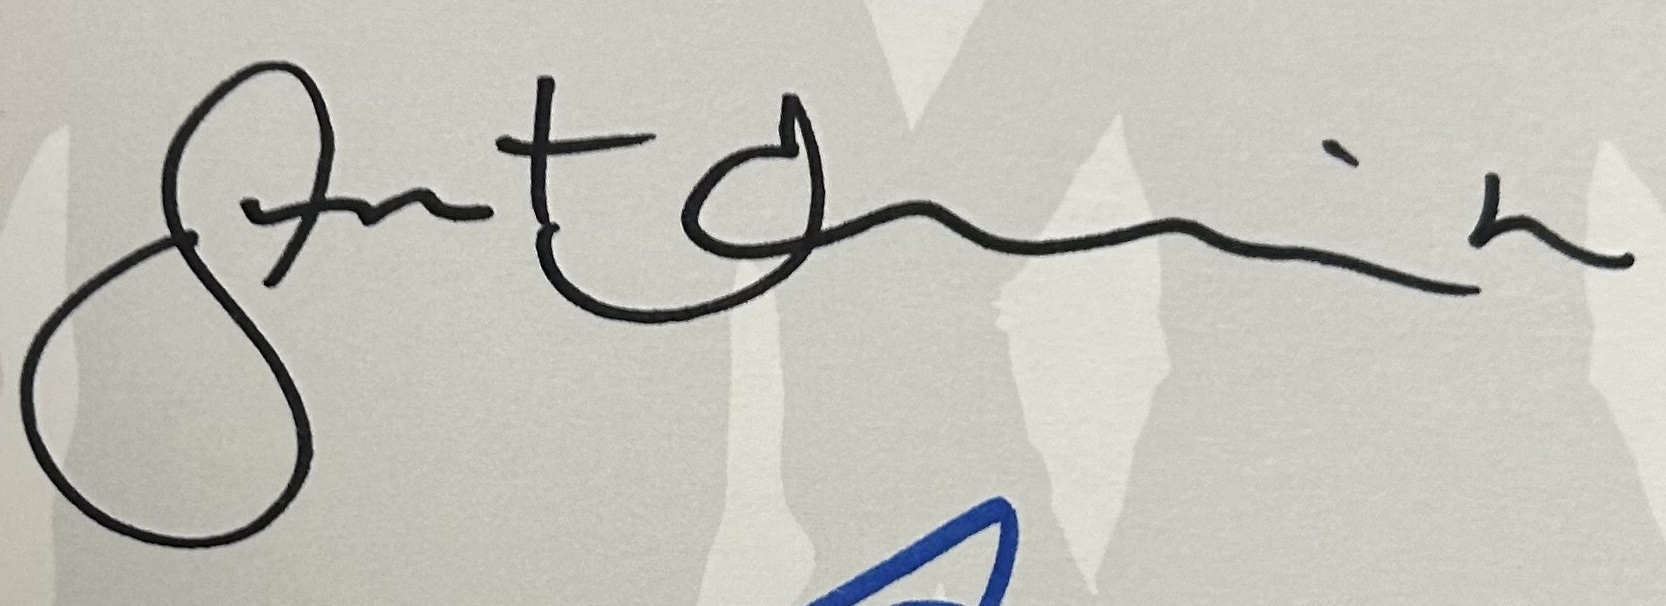
Signature of: janet evanovich